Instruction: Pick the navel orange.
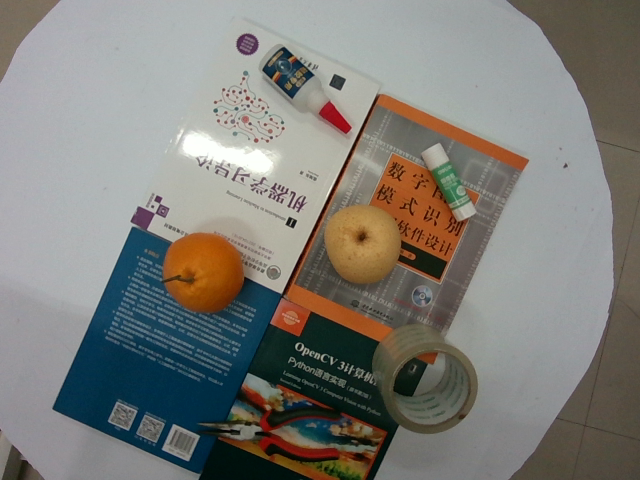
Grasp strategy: vertical